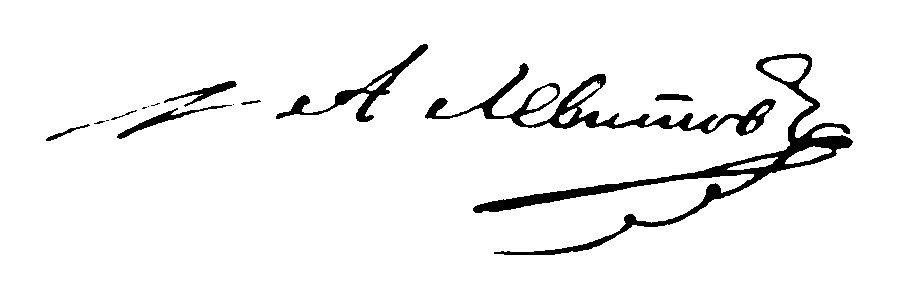
Signature of: alexander levitov